Question: How is the property described in the document?
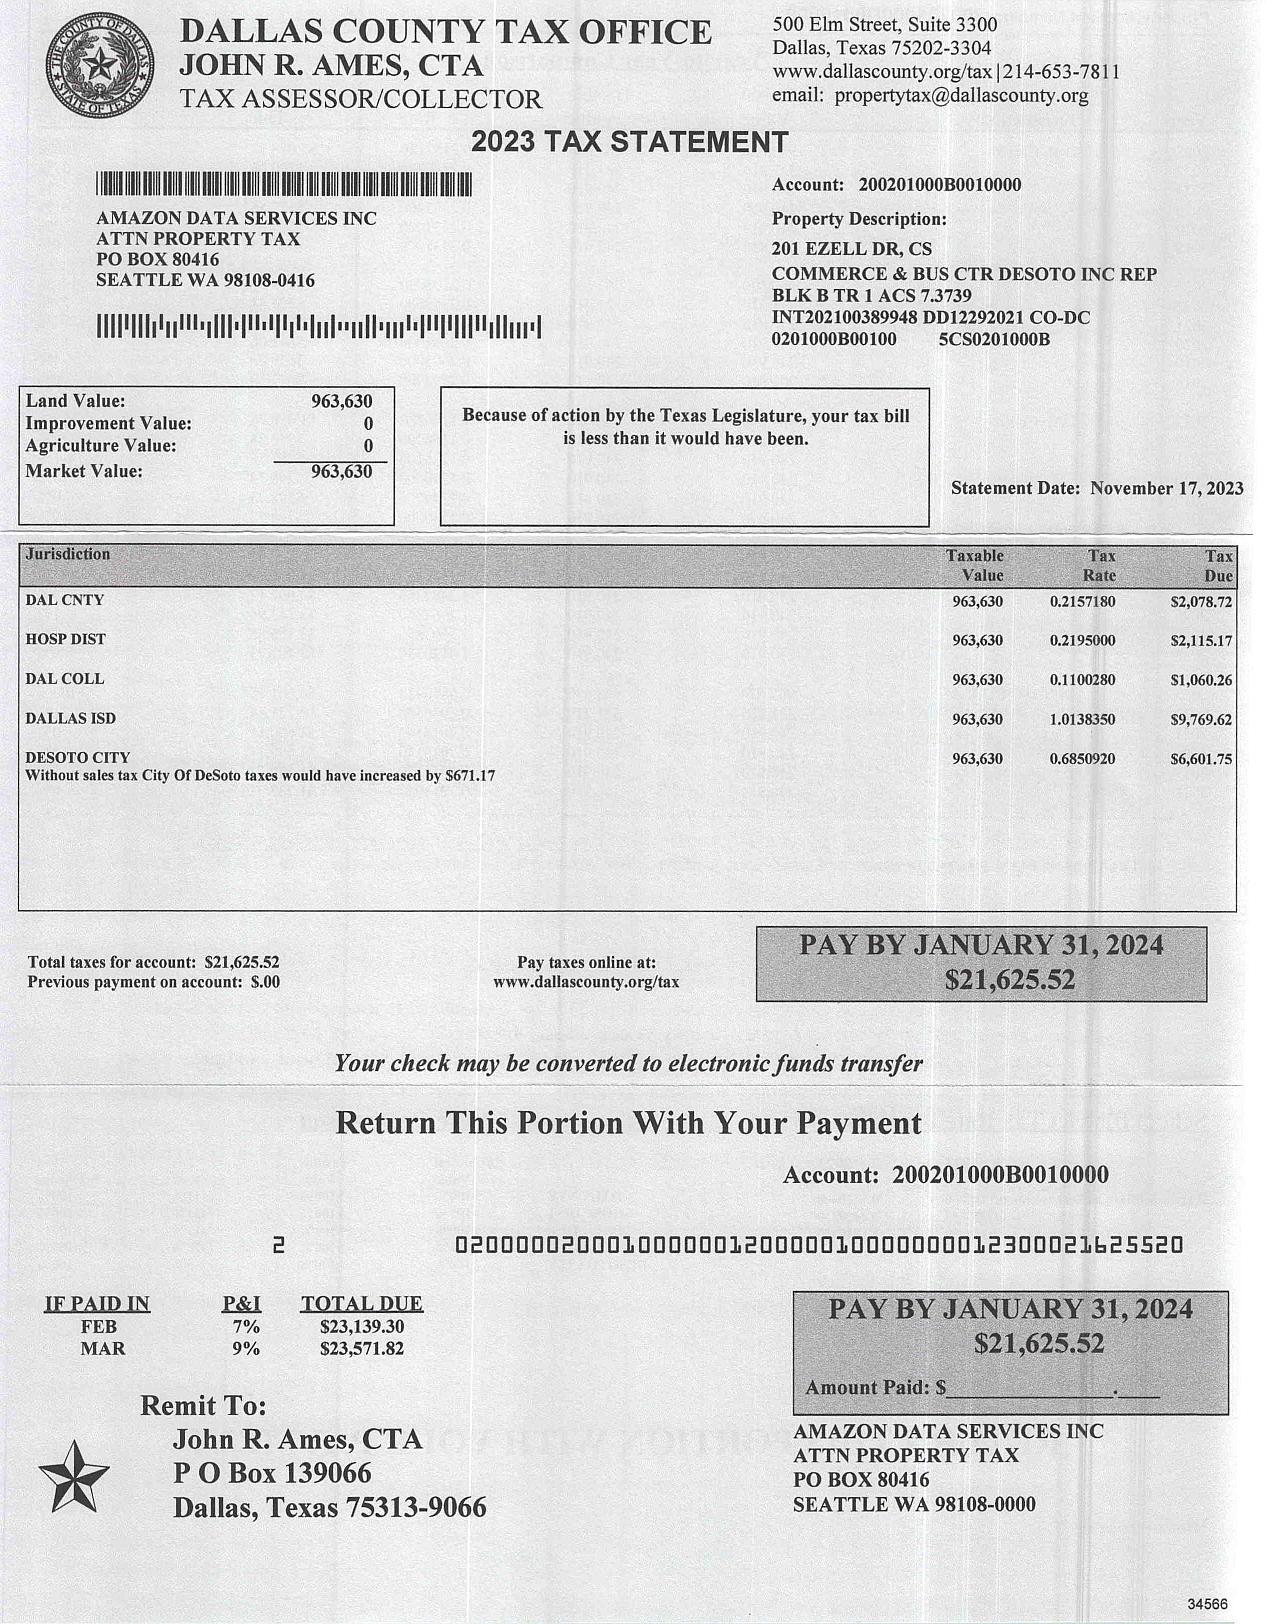
Answer: "COMMERCE & BUS CTR DESOTO INC REP BLK B TR 1 ACS 7.5759"